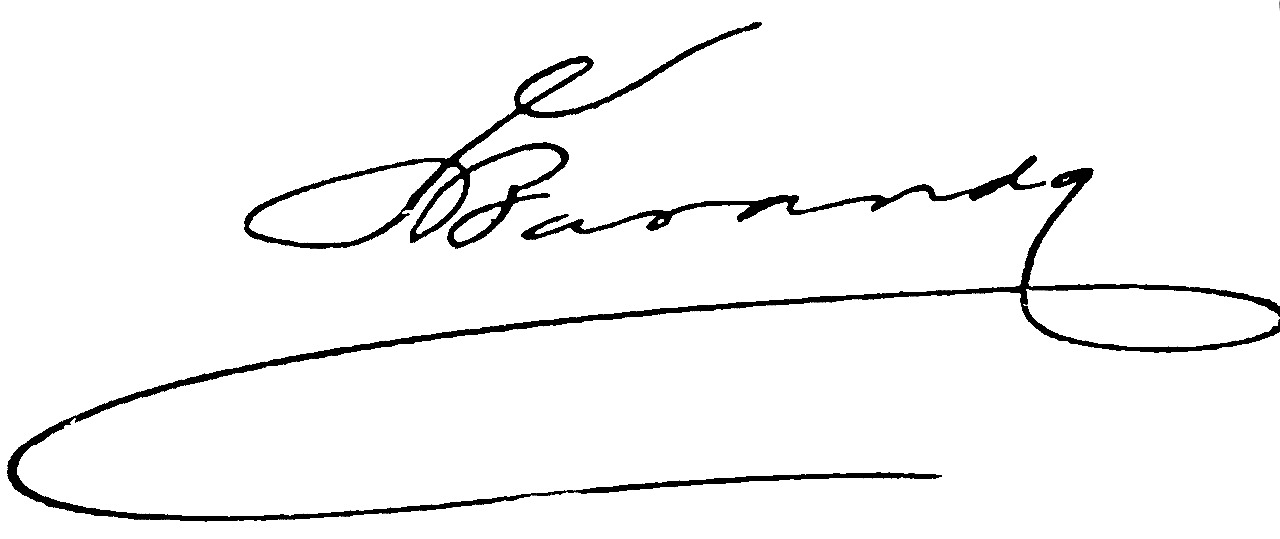
Signature of: joaquín baranda